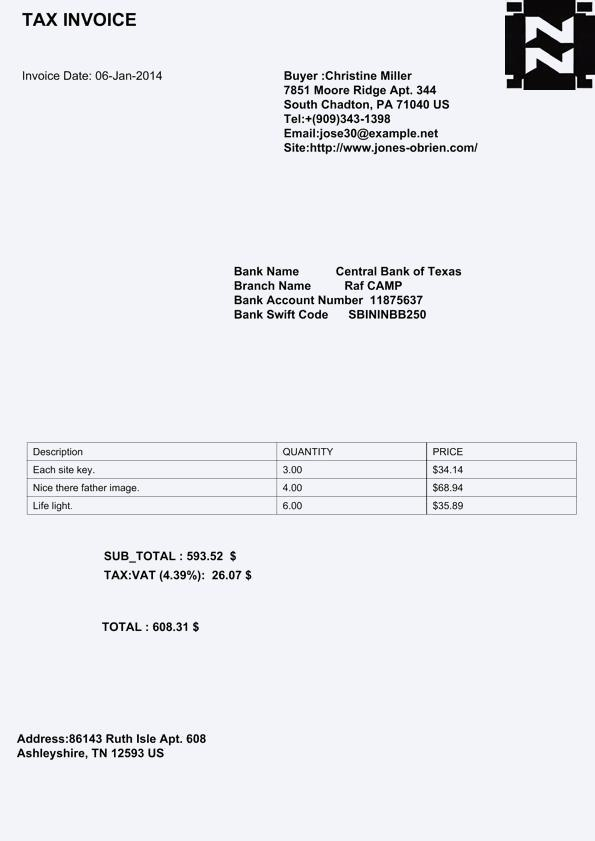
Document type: Invoice